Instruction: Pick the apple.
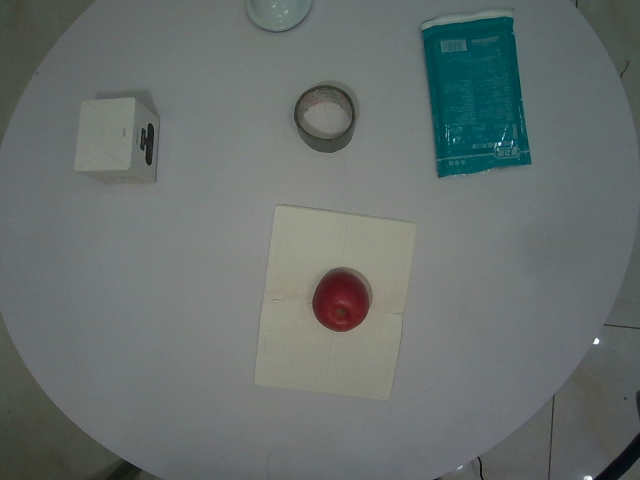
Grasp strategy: vertical